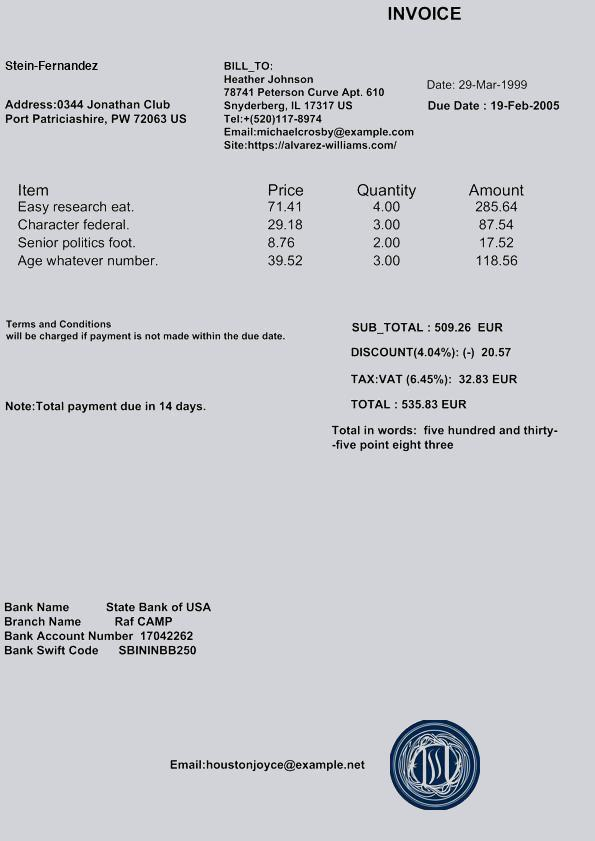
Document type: Invoice